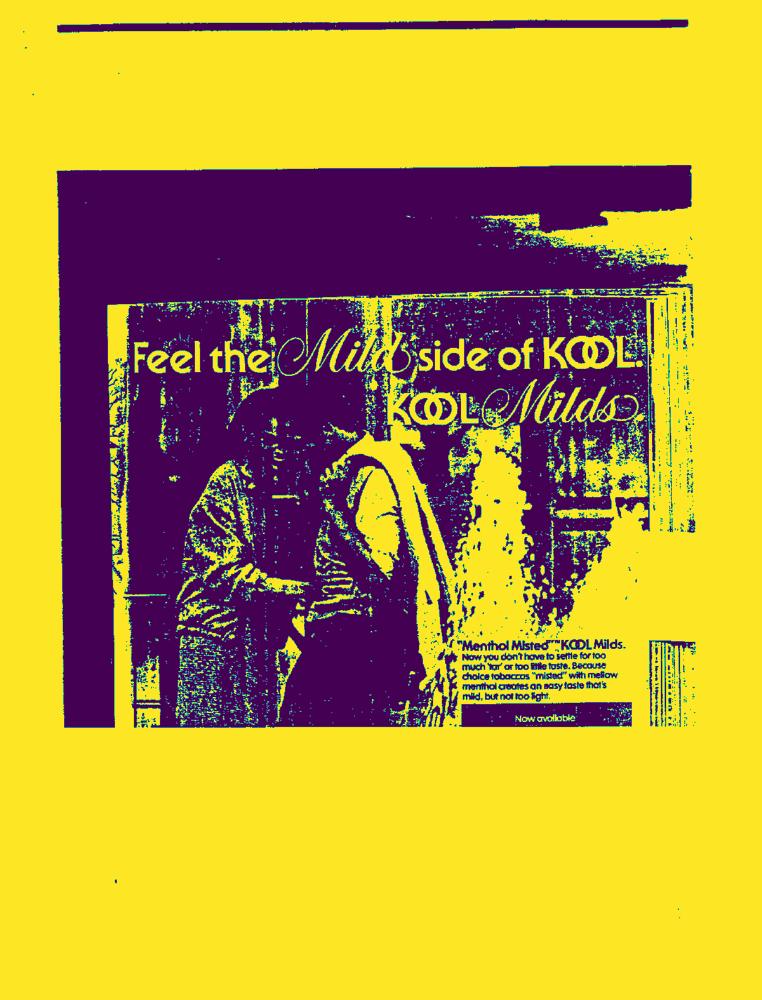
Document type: AD